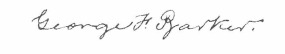
Signature of: george frederick barker